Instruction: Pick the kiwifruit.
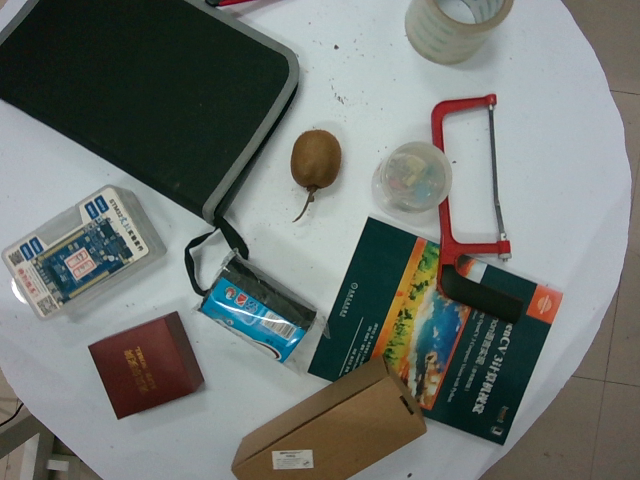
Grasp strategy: vertical